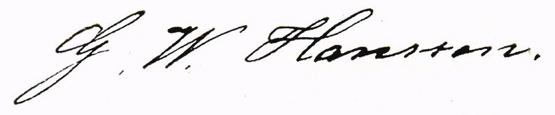
Signature of: gustav hansson